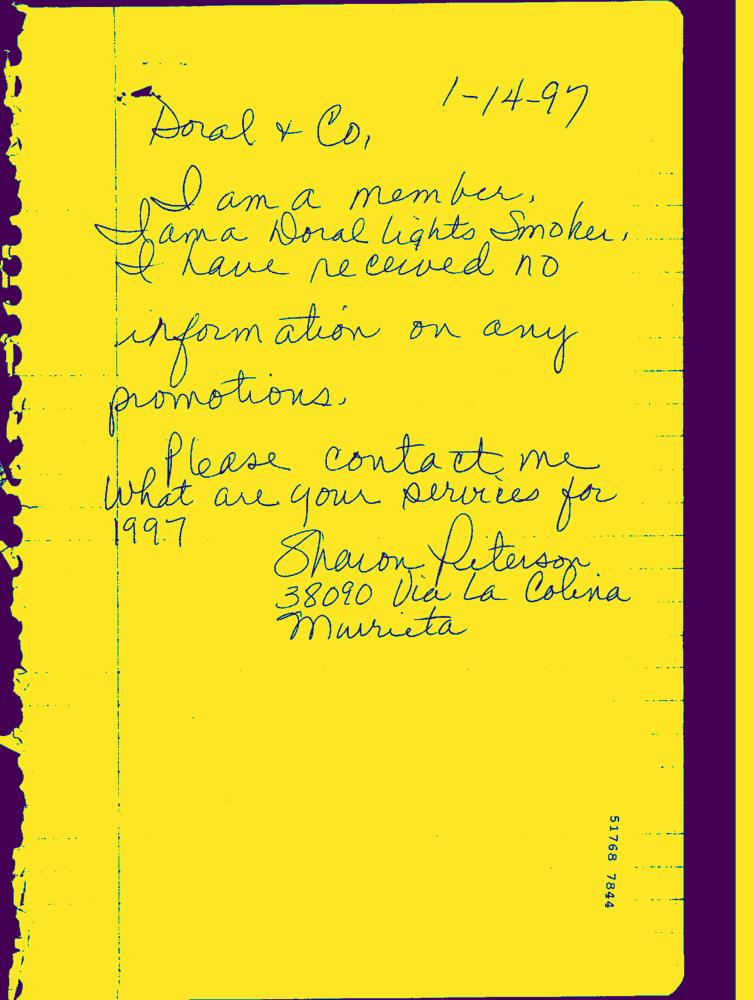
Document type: Hand-Written